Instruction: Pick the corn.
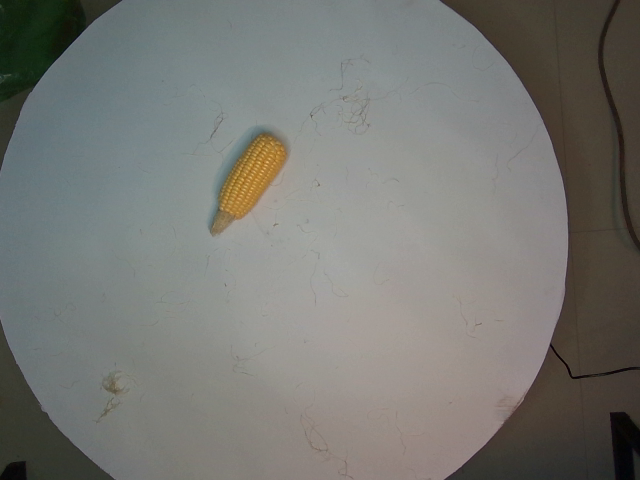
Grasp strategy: vertical